Question: What type of tax is indicated in the document, personal property or real estate?
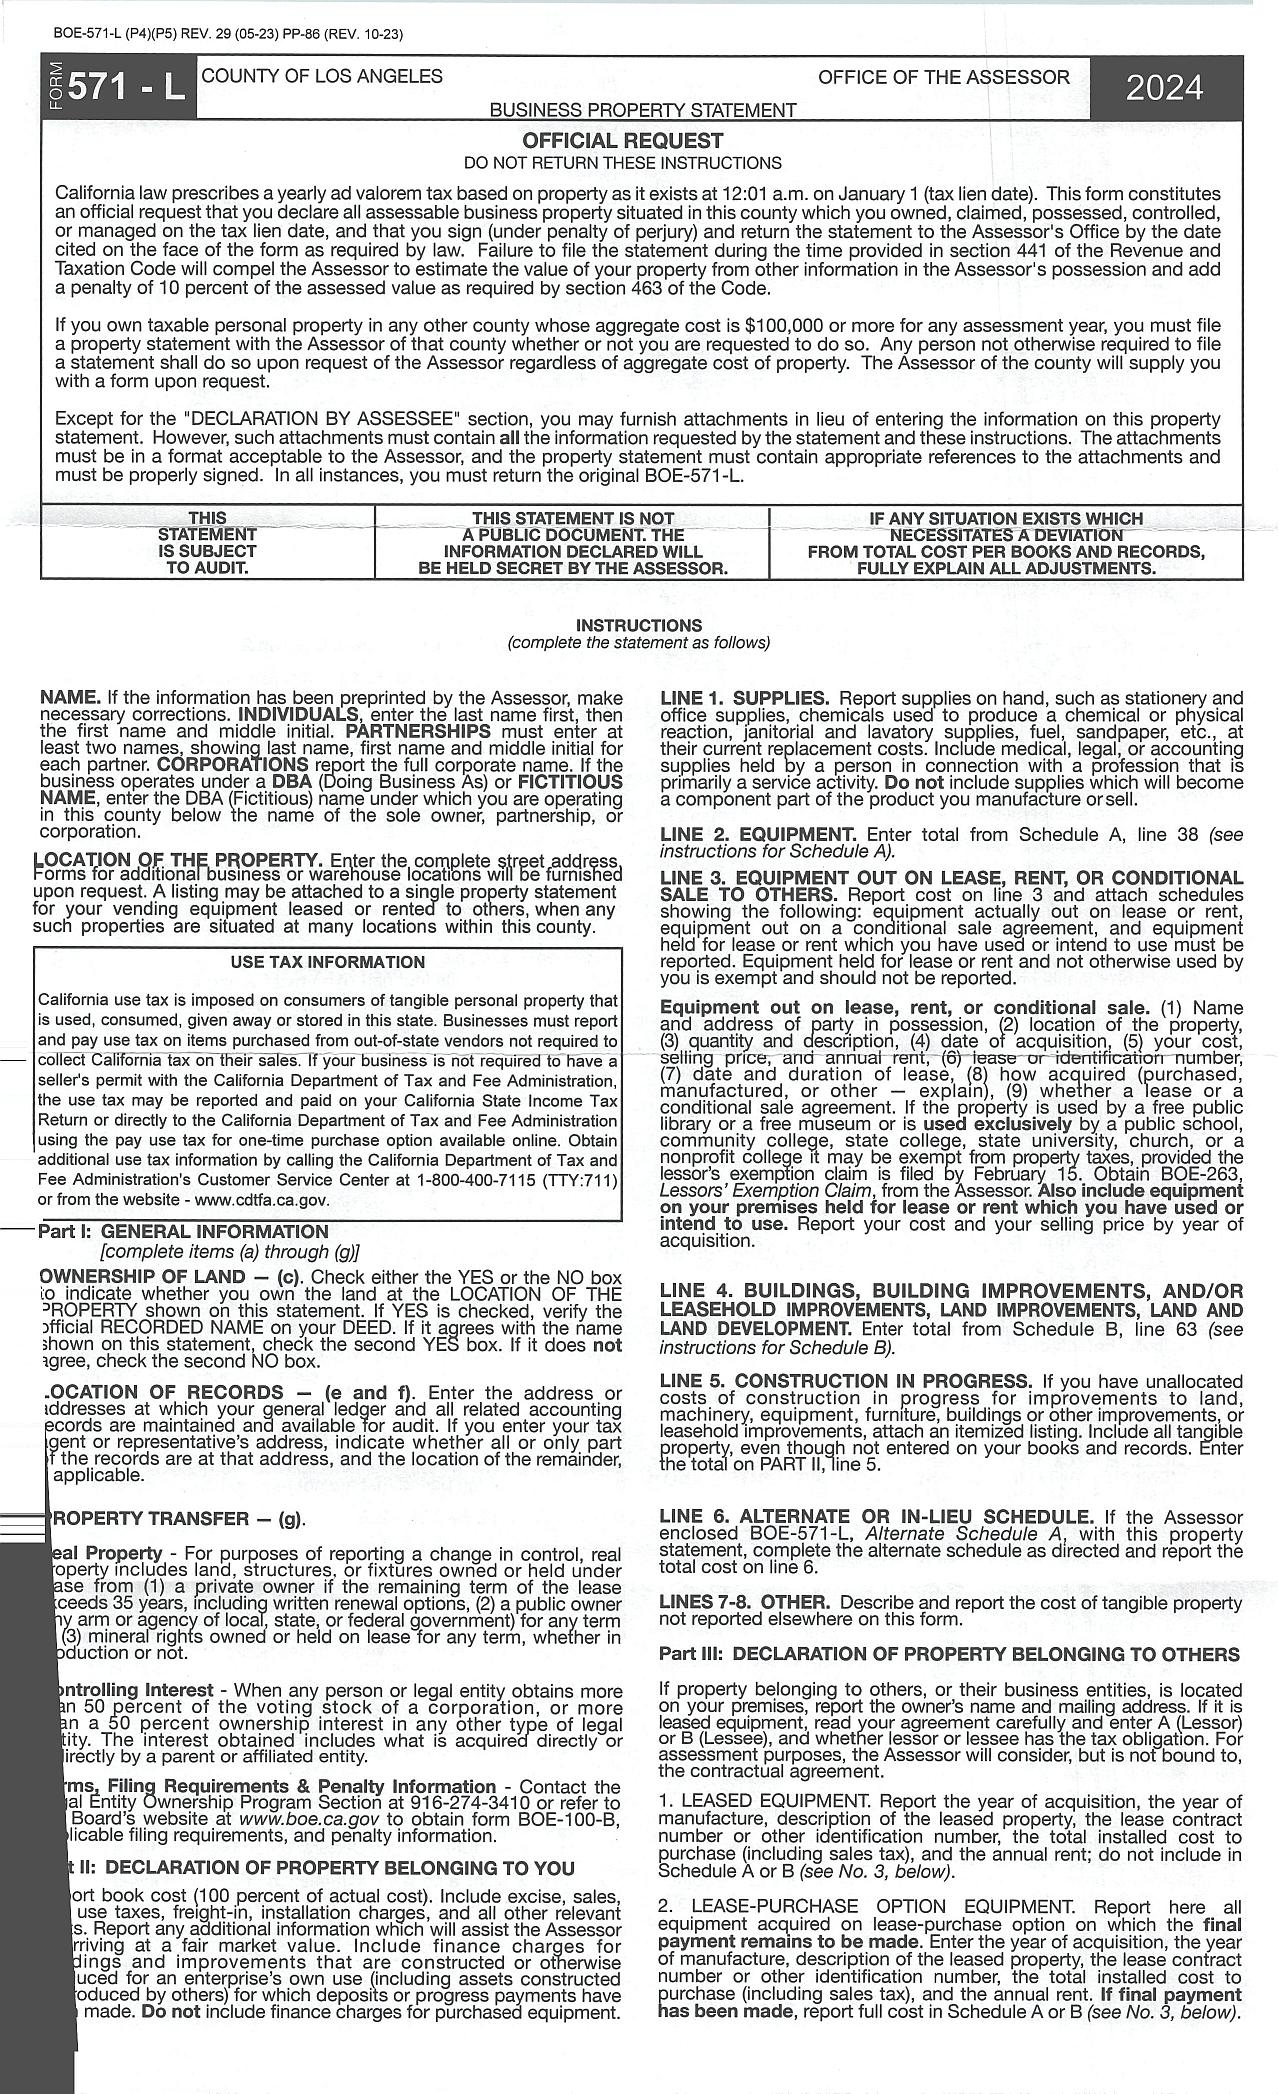
Answer: "Personal Property"